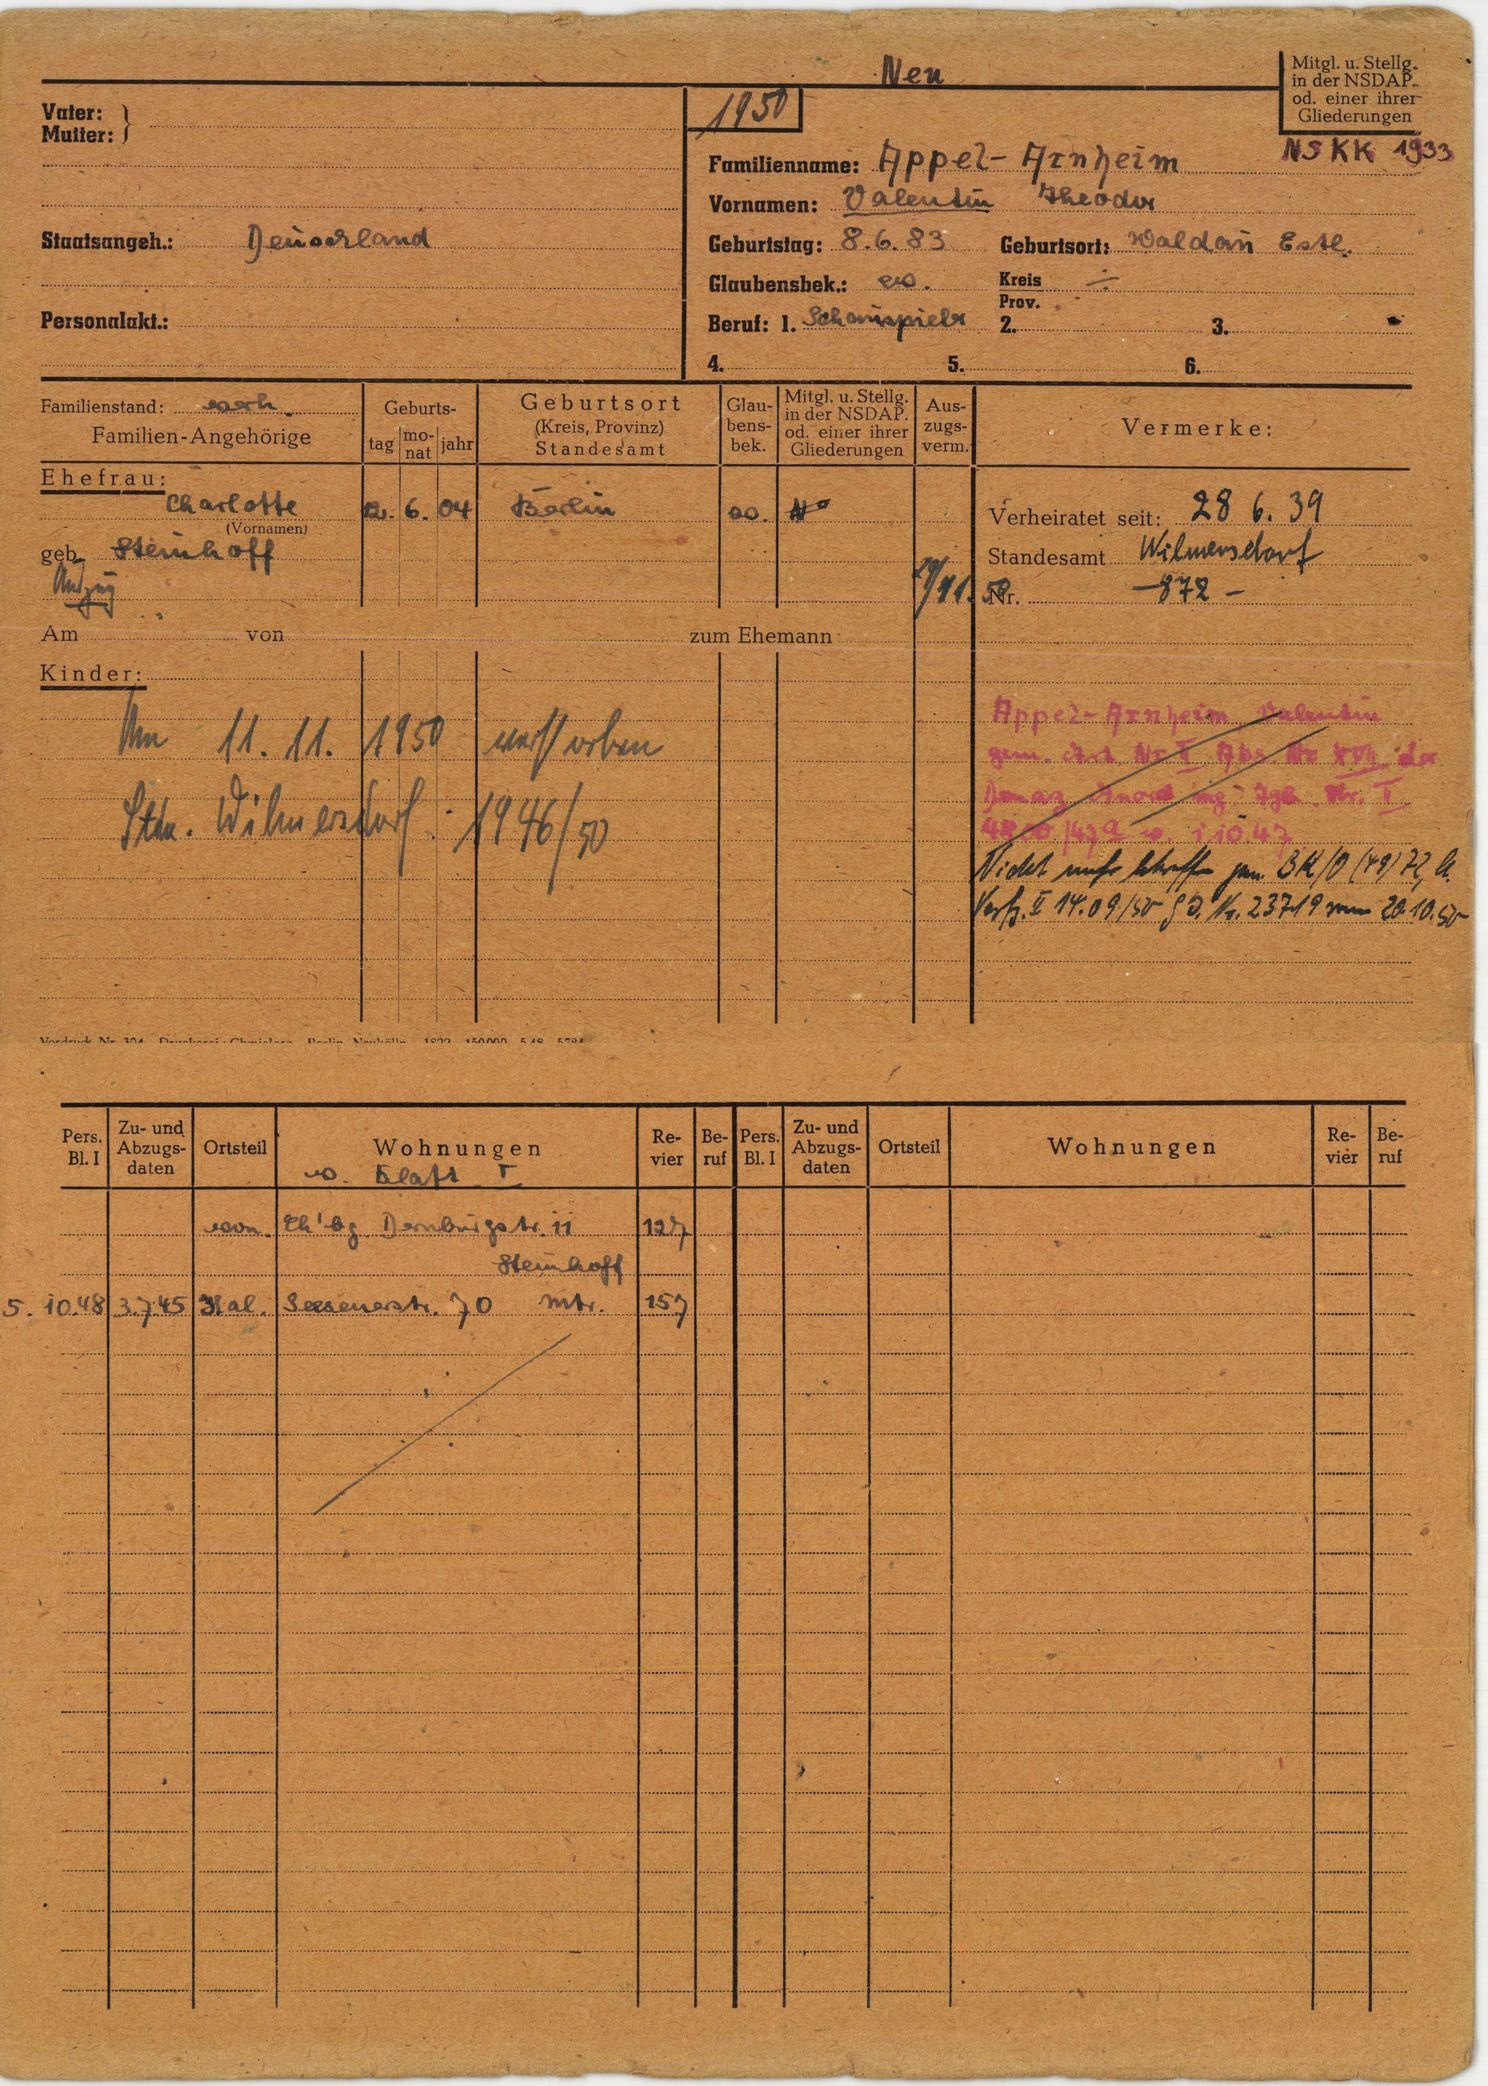
Appel-Arnheim